Question: What is the main concern?
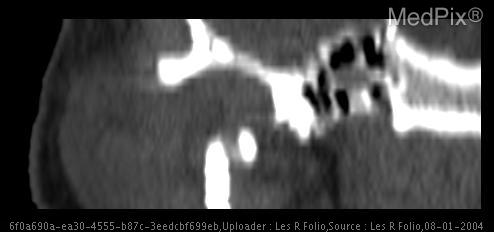
Answer: The findings suggest Rt mandibular condyle fractured, angulated and displaced. CT verifies fracture and medially displaced mandibular condyle.. The patient might have a history of Fell on jaw, mouth does not open and close right.